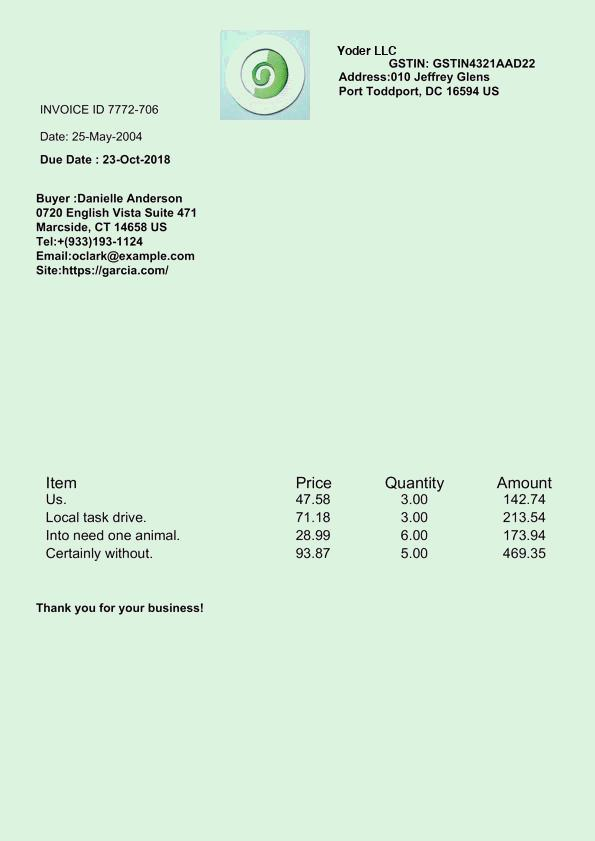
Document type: Invoice